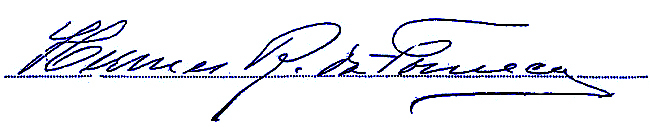
Signature of: hermes da fonseca